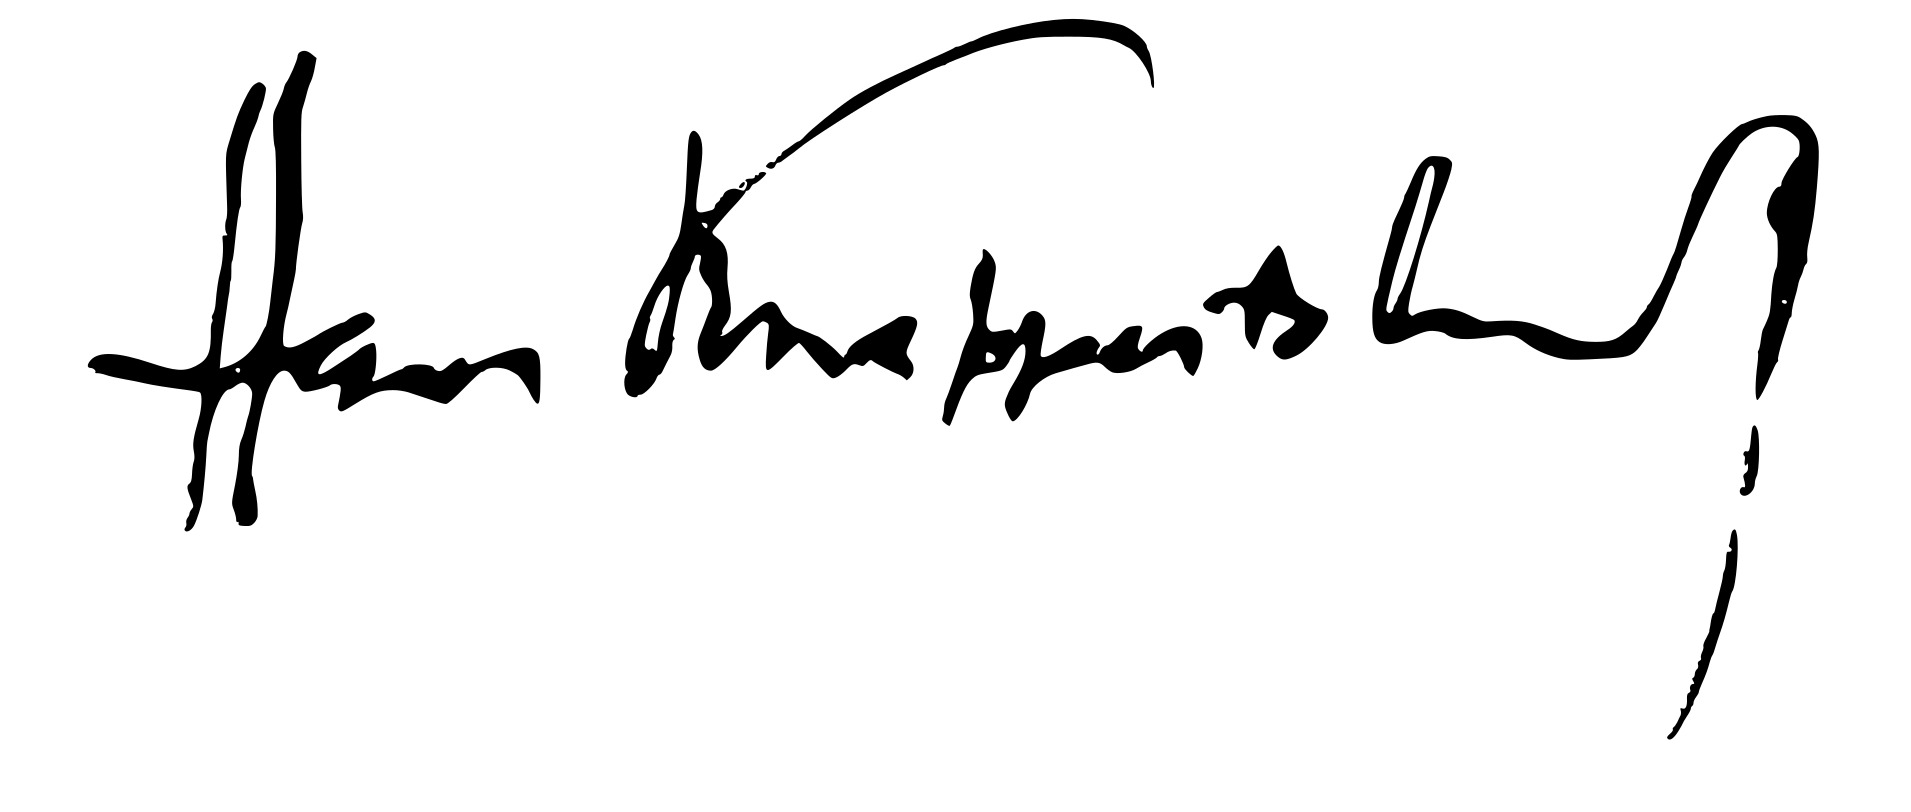
Signature of: hans knappertsbusch